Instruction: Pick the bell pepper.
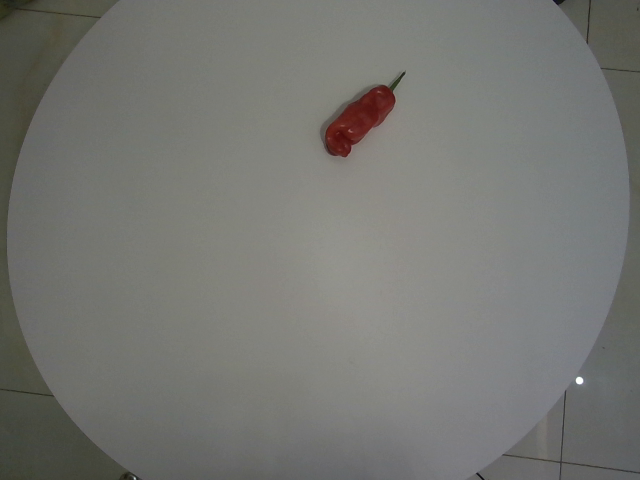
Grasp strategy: vertical